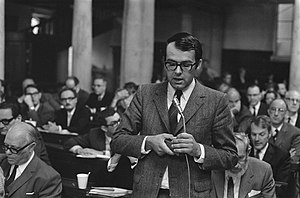
Nederlands: Collectie / Archief&#160;: Fotocollectie Anefo Reportage / Serie&#160;: Senaatsvergadering UvA over het beleid rector-magnificus prof. Belinfante Beschrijving&#160;: Professor S. C. Dik aan het woord Datum&#160;: 2 juli 1970 Locatie&#160;: Amsterdam, Noord-Holland Trefwoorden&#160;: bestuurlijke hervormingen, hoogleraren, universiteiten, vergaderingen Persoonsnaam&#160;: Dik, S. C. Fotograaf&#160;: Fotograaf Onbekend / Anefo, [onbekend] Auteursrechthebbende&#160;: Nationaal Archief Materiaalsoort&#160;: Negatief (zwart/wit) Nummer archiefinventaris&#160;: bekijk toegang 2.24.01.05 Bestanddeelnummer&#160;: 923-6406